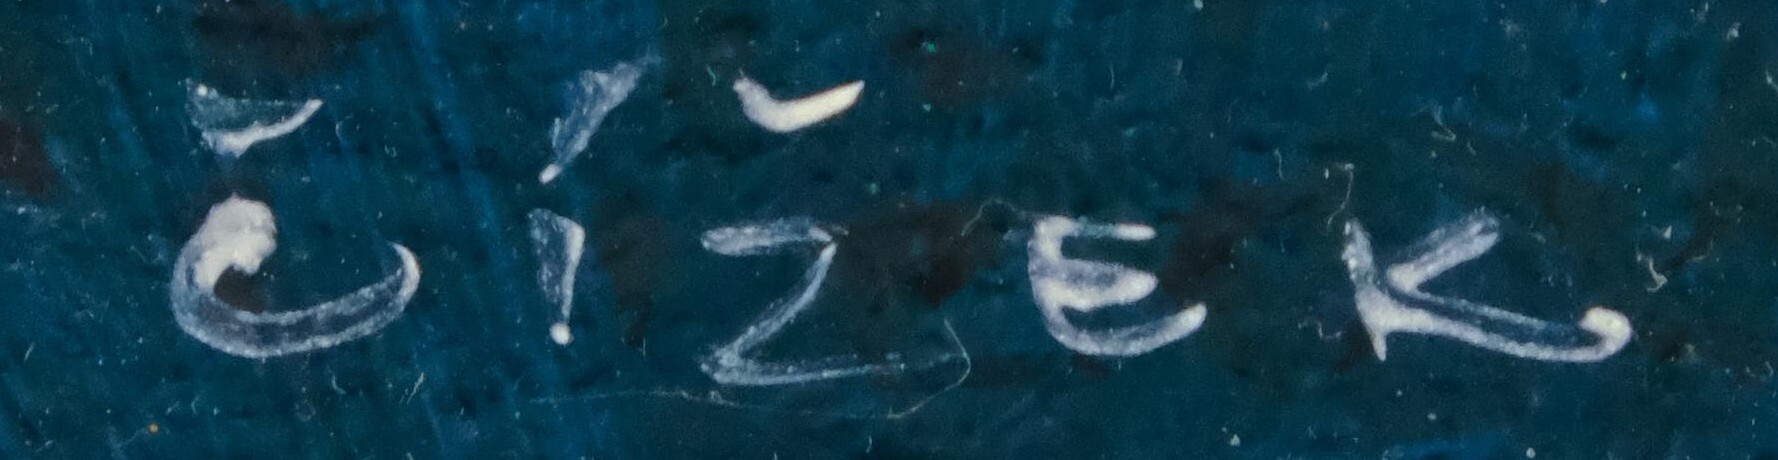
Signature of: bohuš čížek